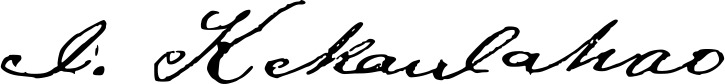
Signature of: joshua kekaulahao